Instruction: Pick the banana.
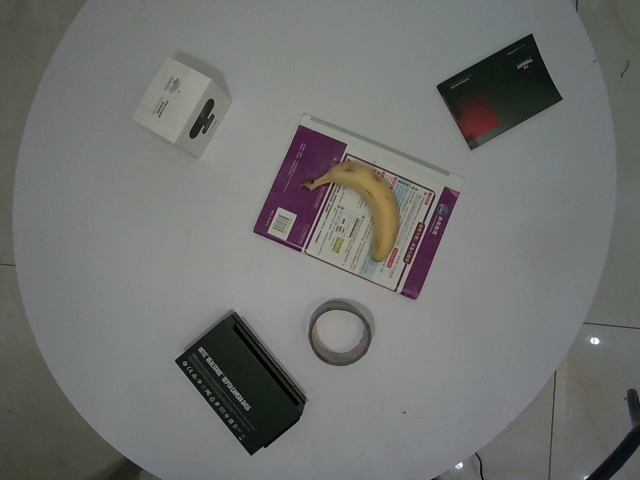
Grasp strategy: vertical